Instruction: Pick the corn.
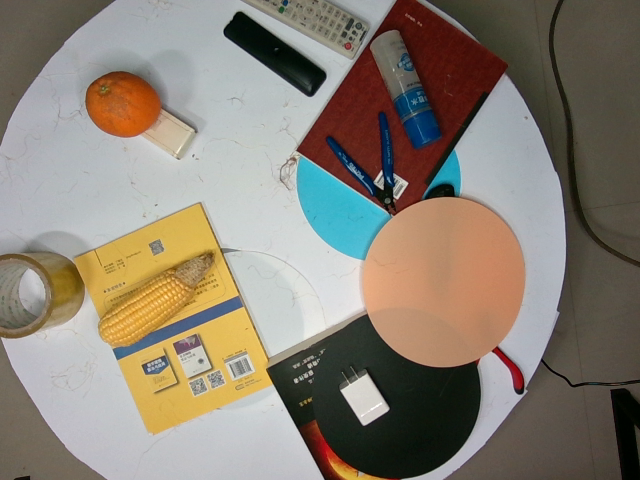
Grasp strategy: vertical